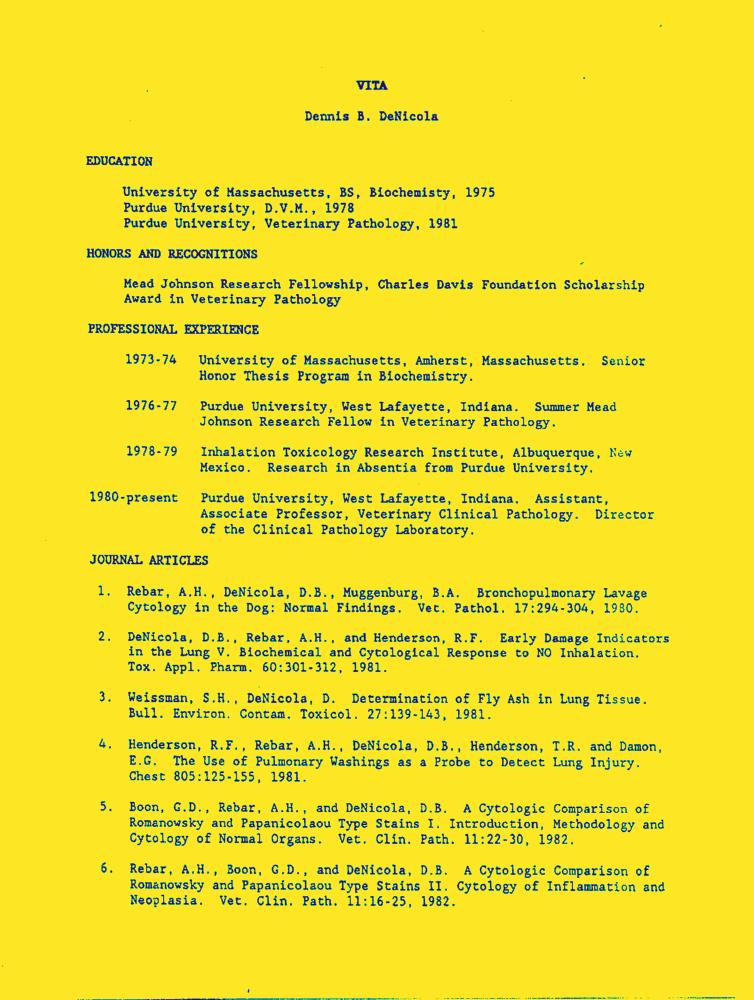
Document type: Resume-Doc